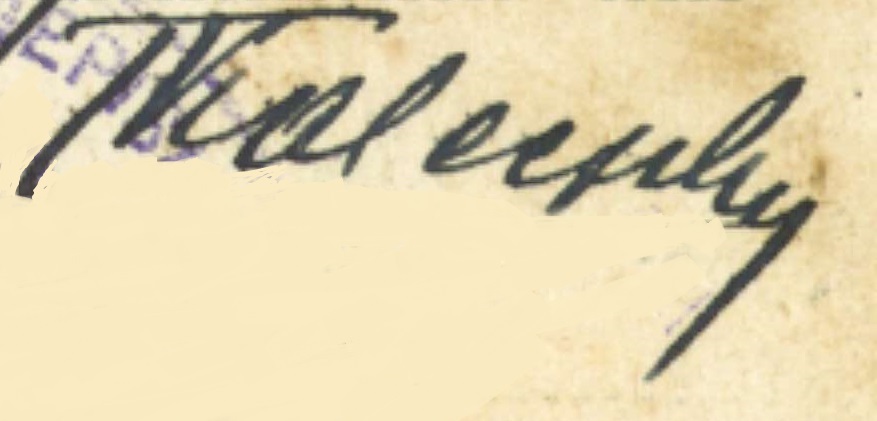
Signature of: vilmos tkálecz